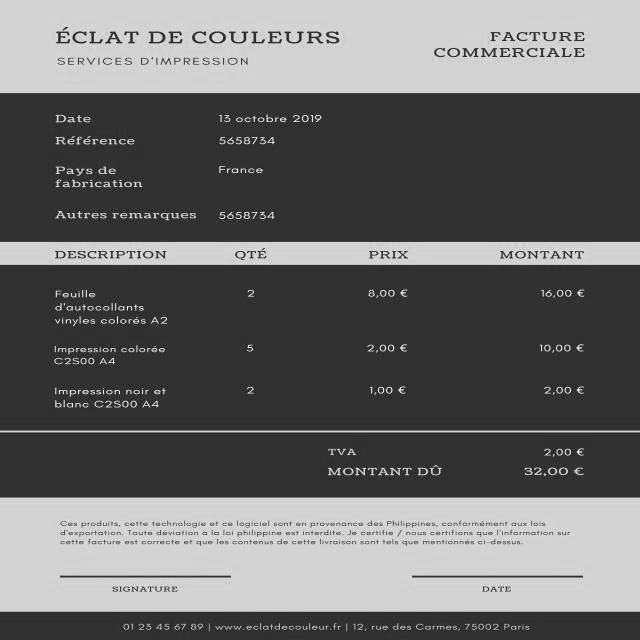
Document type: Invoice